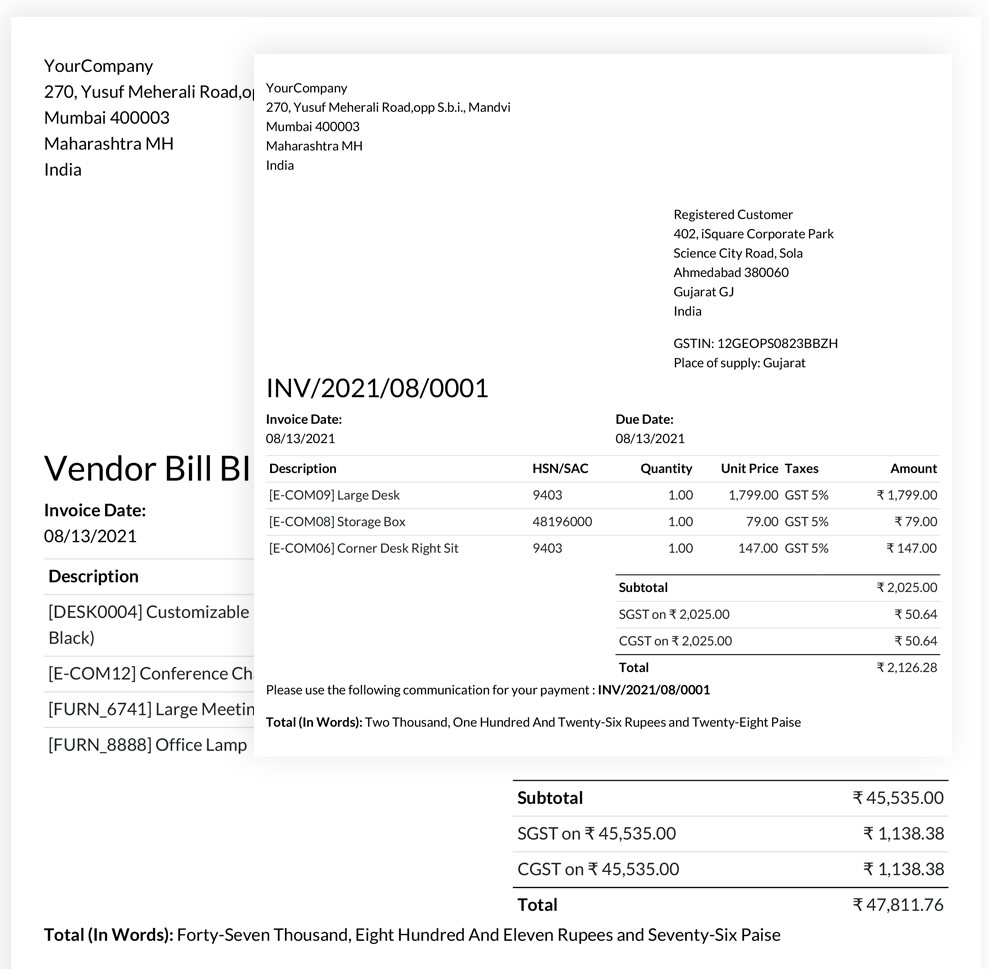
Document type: Invoice